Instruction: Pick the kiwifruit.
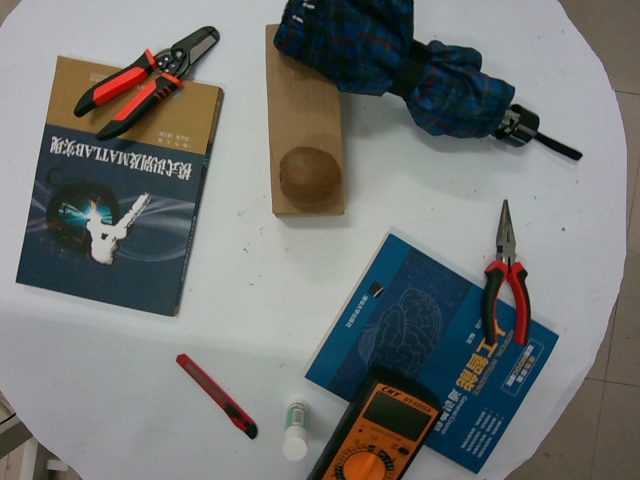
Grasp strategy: vertical